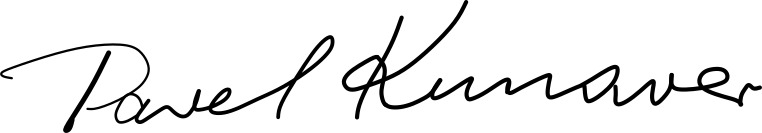
Signature of: pavel kunaver